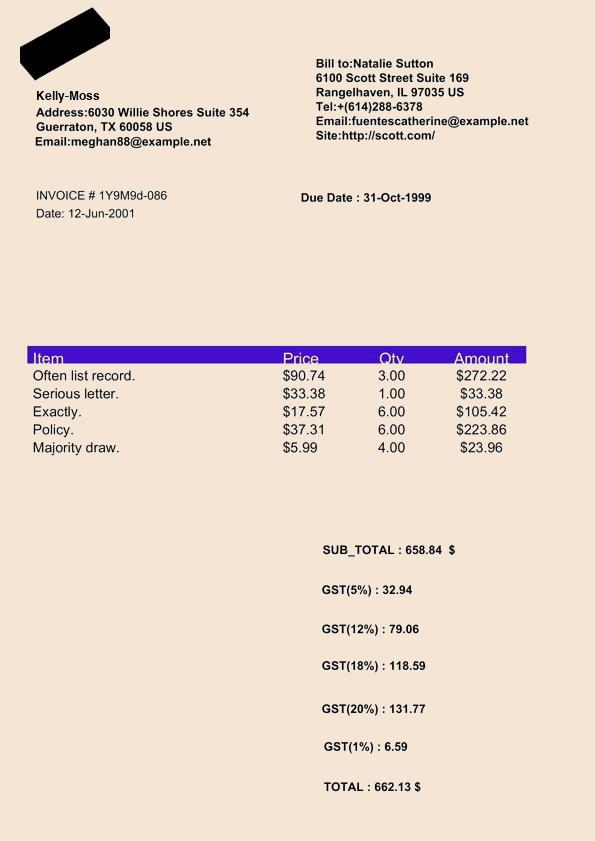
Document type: Invoice